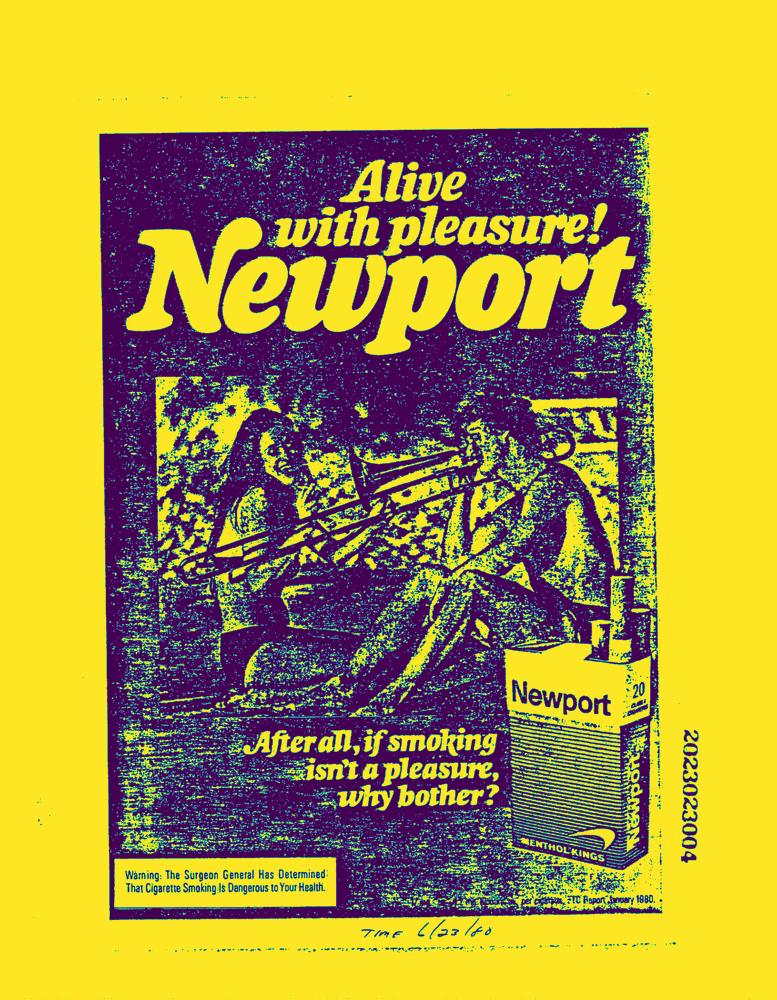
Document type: AD